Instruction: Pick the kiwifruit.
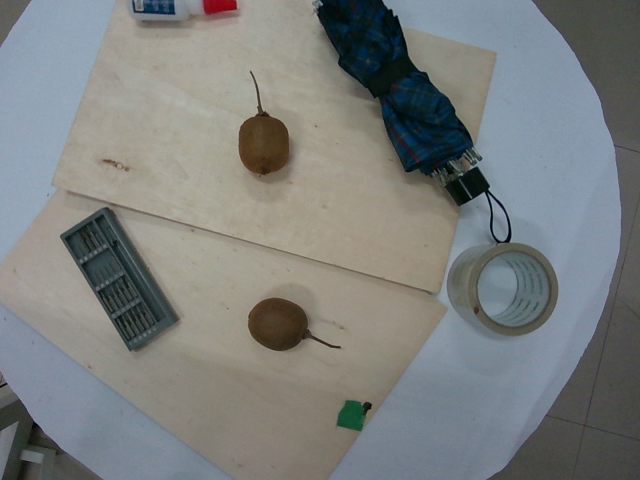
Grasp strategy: vertical